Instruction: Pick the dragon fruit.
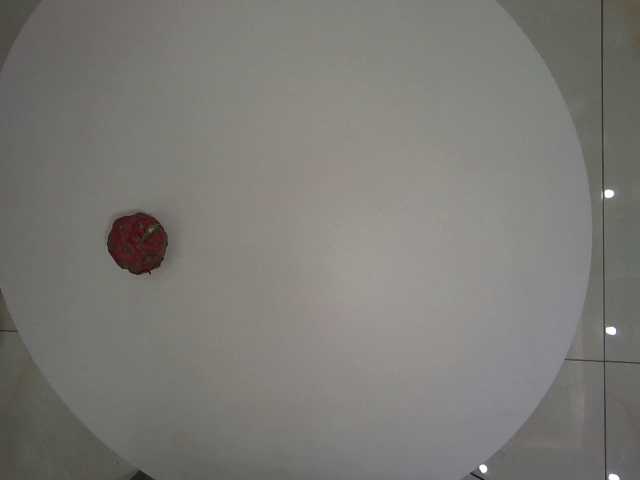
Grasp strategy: vertical